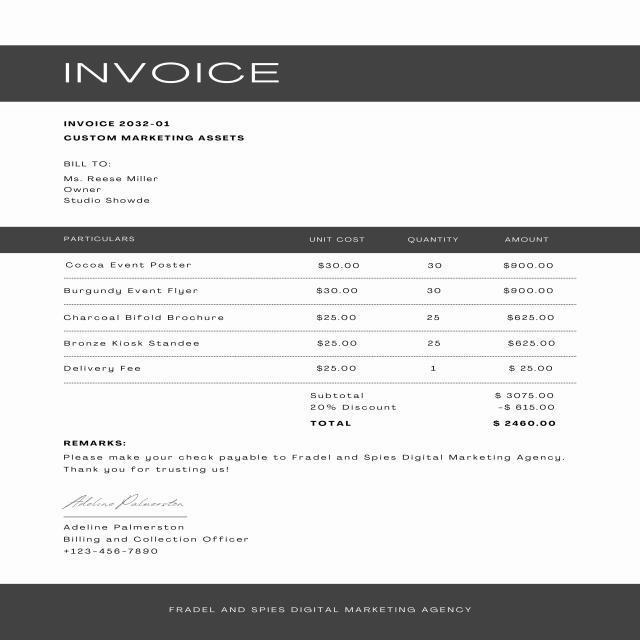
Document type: Invoice